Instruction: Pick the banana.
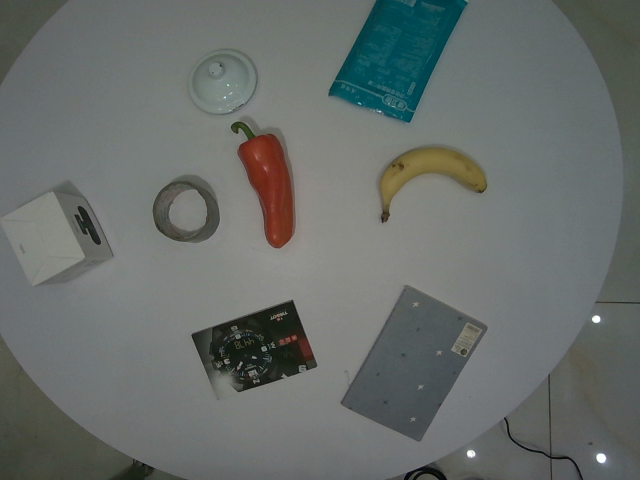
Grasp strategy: vertical